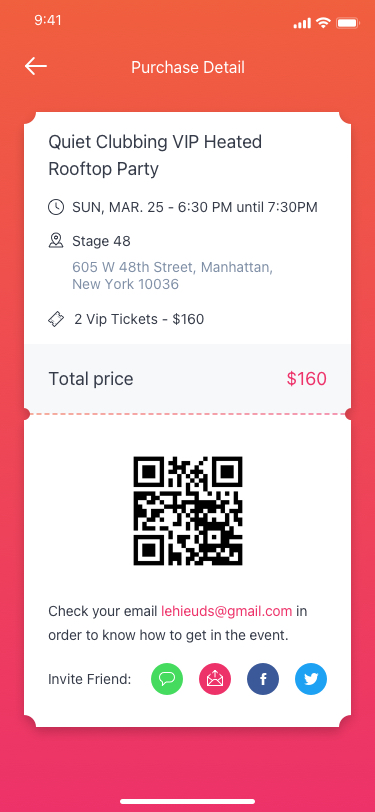
Text in this UI design:
Total price
$160
Quiet Clubbing VIP Heated Rooftop Party
SUN, MAR. 25 - 6:30 PM until 7:30PM
2 Vip Tickets - $160
Stage 48
605 W 48th Street, Manhattan,
New York 10036
Check your email lehieuds@gmail.com in order to know how to get in the event.
Invite Friend:
Purchase Detail